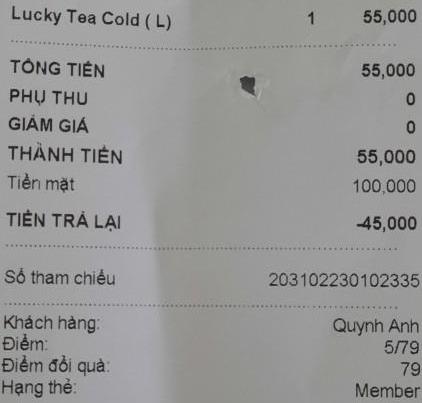
<table>
<tr>
<td>Lucky Tea Cold ( L )<br>1</td>
<td></td>
<td>55,000</td>
</tr>
</table>

TỔNG TIỀN 55,000
PHỤ THU 0
GIẢM GIÁ 0
THÀNH TIỀN 55,000
Tiền mặt 100,000
TIỀN TRẢ LẠI -45,000

Số tham chiếu 203102230102335

Khách hàng: Quynh Anh
Điểm: 5/79
Điểm đổi quà: 79
Hạng thẻ: Member